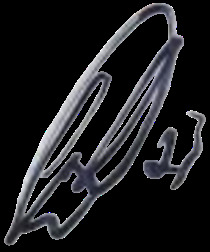
Signature of: julen agirrezabala